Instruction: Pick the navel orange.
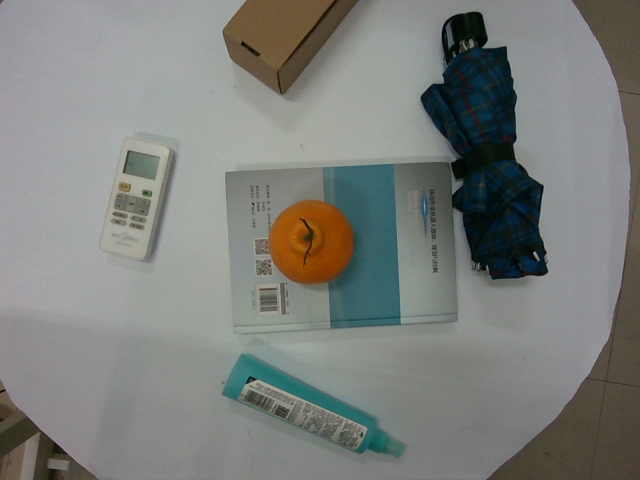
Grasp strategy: vertical